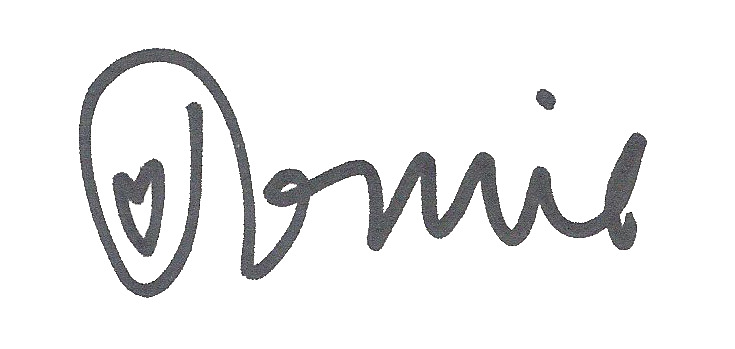
Signature of: tomie depaola